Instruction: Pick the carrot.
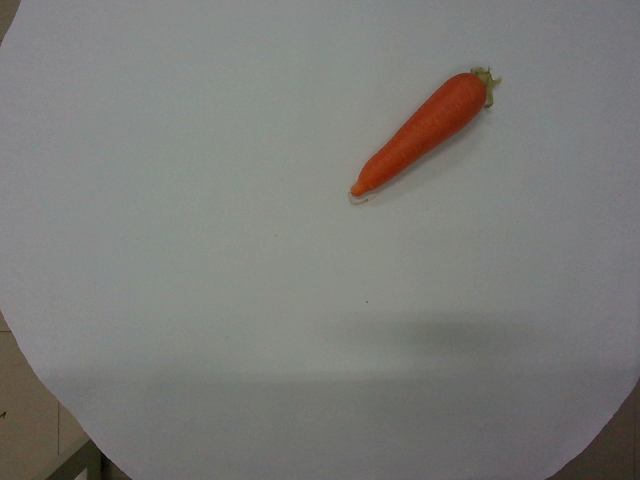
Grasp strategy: vertical